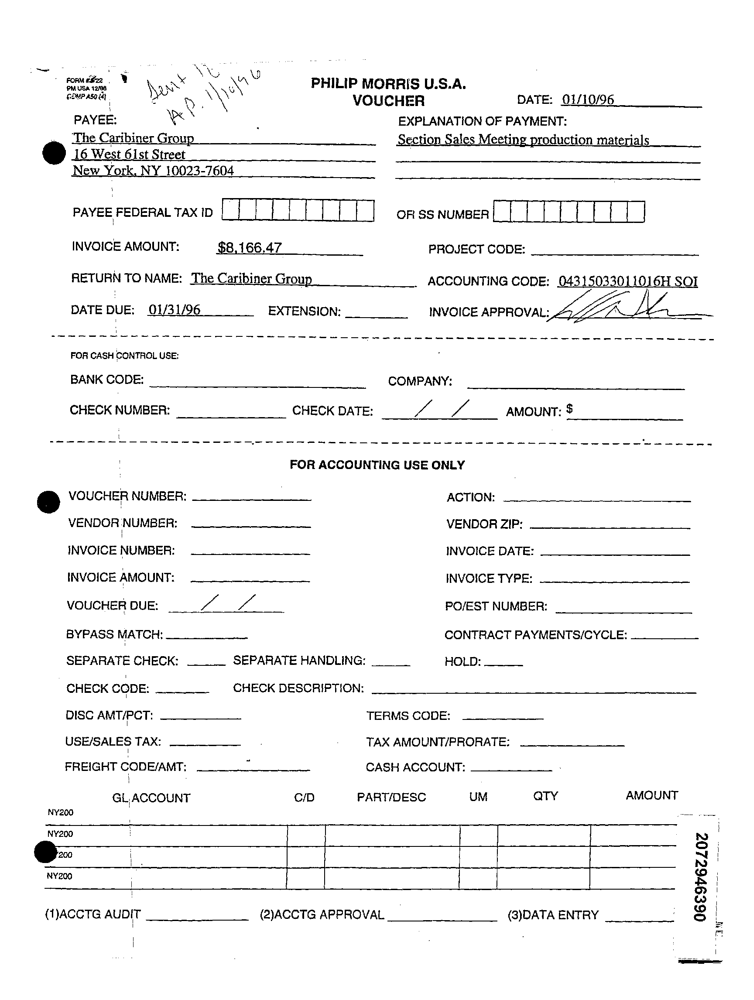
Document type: Invoice